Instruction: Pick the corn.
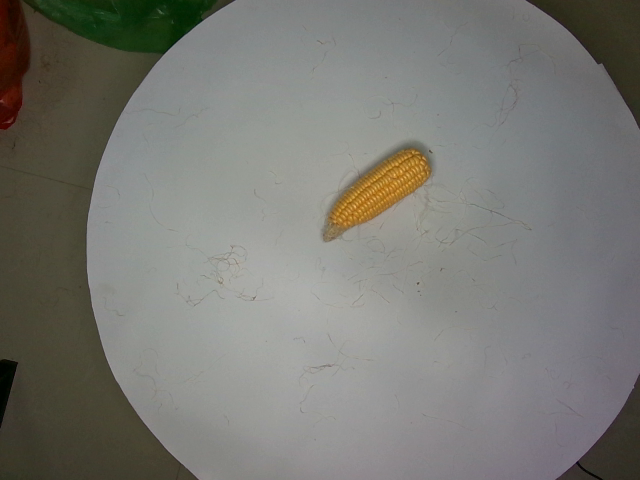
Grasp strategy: vertical